Question: What type of tax is indicated in the document, personal property or real estate?
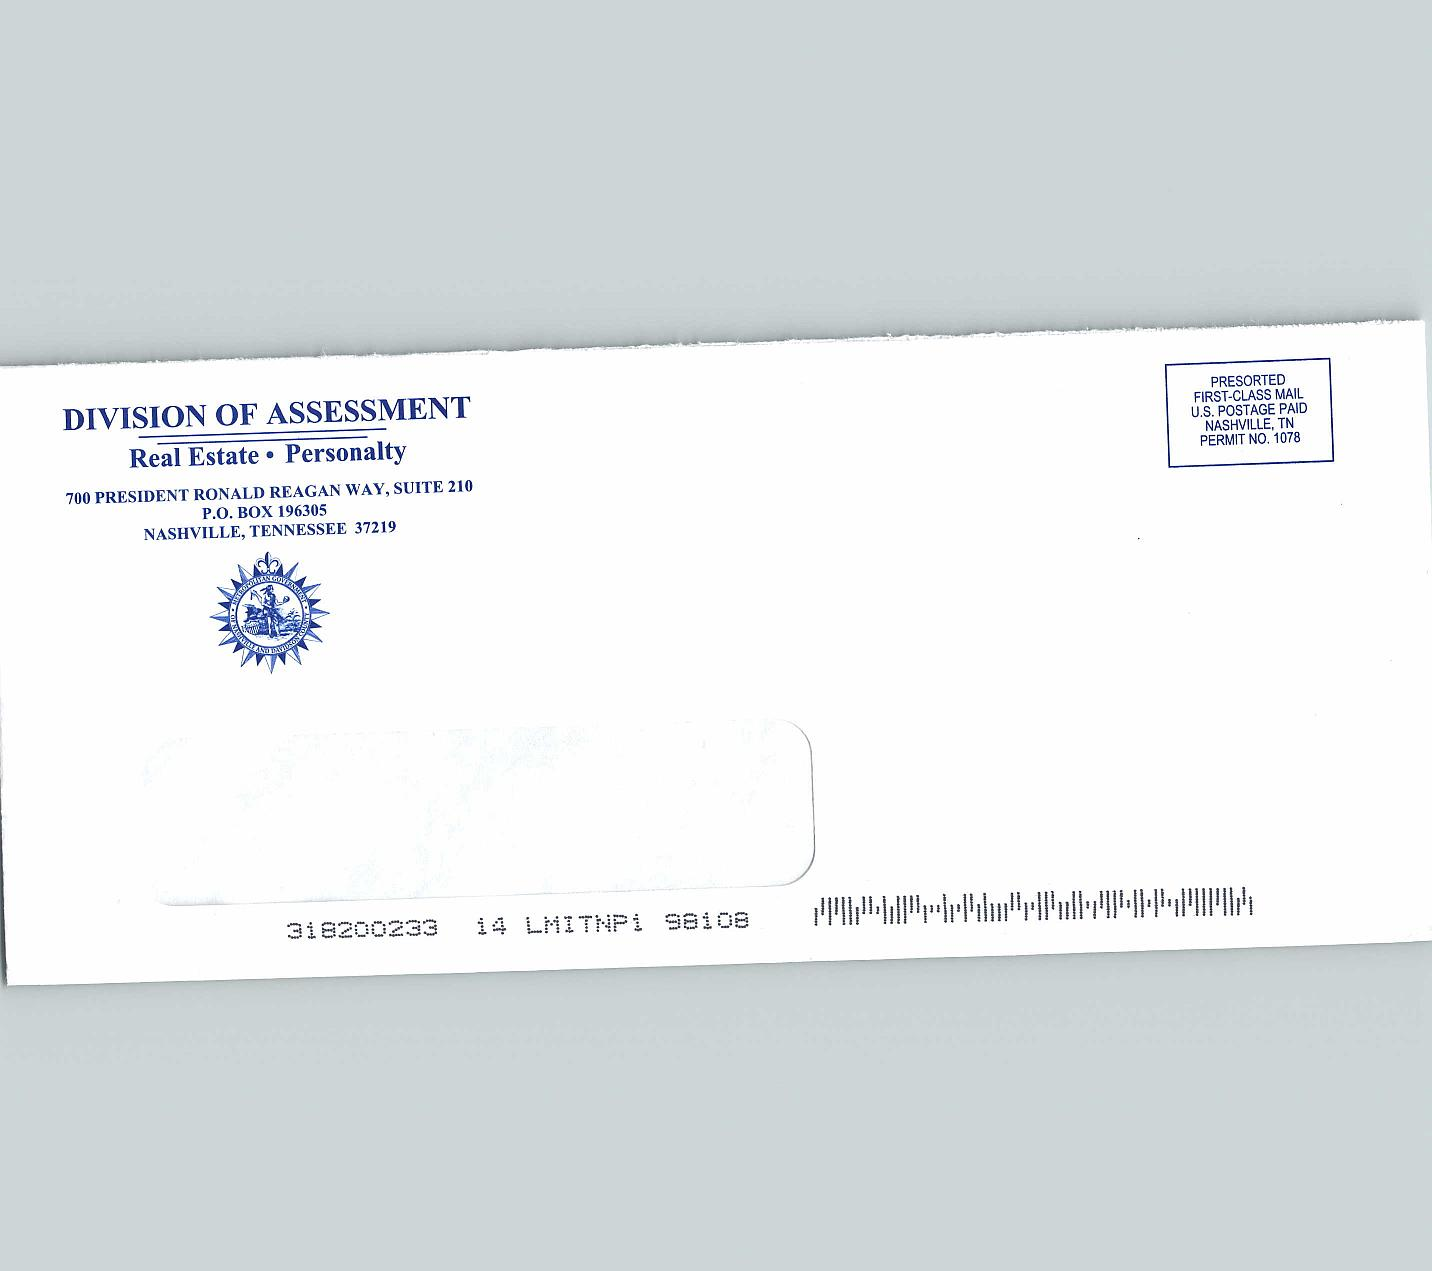
Answer: "Real Estate, Personalty"